Question: What could the diagnosis suggest?
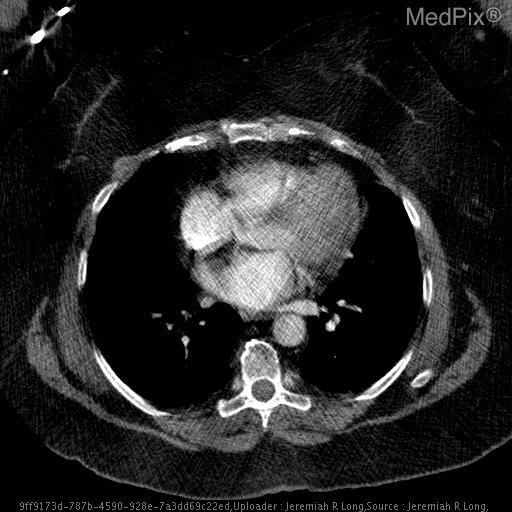
Answer: The possible diagnosis includes Lipomatous hypertrophy of the interatrial septum
Cardiac lipoma
Liposarcoma.